Question: Talk about the condition:
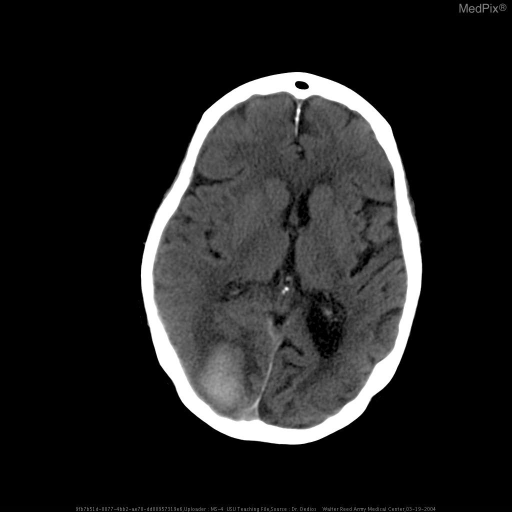
Answer: The disease is discussed as: Chronic hypertension causes fibrinoid necrosis in the penetrating and subcortical arteries, weakening of the arterial walls, and formation of small aneurysmal outpouchings, known as Charcot-Bouchard microaneurysms.  These microaneurysms, predispose the patient to spontaneous ICH.  Bleeding is limited by the resistance of tissue pressure in the surrounding brain structures.  If the hematoma is large, distortion of structures and increased ICP may cause headache, vomiting, and decreased alertness. ICH accounts for 10 to 15 percent of all strokes in whites and about 30 percent in blacks and individuals of Asian origin.

Locations of hypertensive ICHs are putamen (40%), lobar (22%), thalamus (15%), pons (8%), cerebellum (8%), and caudate (7%).

The differential diagnosis should include hypertension, bleeding diatheses (especially as a result of iatrogenic coumadin), trauma (subdural and epidural hematomas), and amyloid angiopathy as the most frequent causes.  Rarely, brain tumors and abscesses can have a rapid onset mimicking ICH.

In young, normotensive patients, especially those with lobar and intraventricular hemorrhages, vascular malformations (AVM) are the most likely source of bleeding.

Some primary and metastatic brain tumors, especially renal carcinoma and choriocarcinoma, can develop hemorrhages within the tumor.  The initial evaluation, should include CBC, chemistries, coagulation studies (PT, PTT, bleeding time, and platelet count), arterial blood gas analysis, and toxicology screen.

CT scan should be performed immediately in patients suspected of having an ICH.  Follow-up CT should be performed to evaluate a change in clinical signs or mental status.

Patients who have ICH after cocaine use have a high likelihood of vascular malformations and aneurysms and need angiography.Medical management involves reduction and maintenance of intracranial pressure.  Commonly, patients are intubated if they are unable to protect their airway.  Blood pressure swings may be controlled with IV labetolol (adequate intracranial perfusion pressure must be maintained).  As an adjunct, patients may be placed in the reverse-Trendelenberg position to assist in relieving increased intracranial pressure.

Recent studies of hematoma removal have shown promise for open surgical decompression, but only if accomplished early after the onset of symptoms.  The best candidates for surgery may be patients with moderate to large hematomas who are still awake.  Neuroimaging techniques have made it possible to drain hematomas percutaneously, using stereotactic surgery. Survival depends on the location, size, and rapidity of development of the hematoma.  ICHs are at first soft and dissect along white matter fiber tracts.

If the patient survives the initial changes in ICP, blood is absorbed and a cavity or slit forms that may interrupt brain pathways.  Patients with small hematomas located deep and near midline structures often develop secondary herniation and mass effect, and these patients have a high mortality rate.  Survivors invariably have severe neurological deficits.  In patients with medium-sized hematomas, the deficit varies with the location and size of the hematomas.